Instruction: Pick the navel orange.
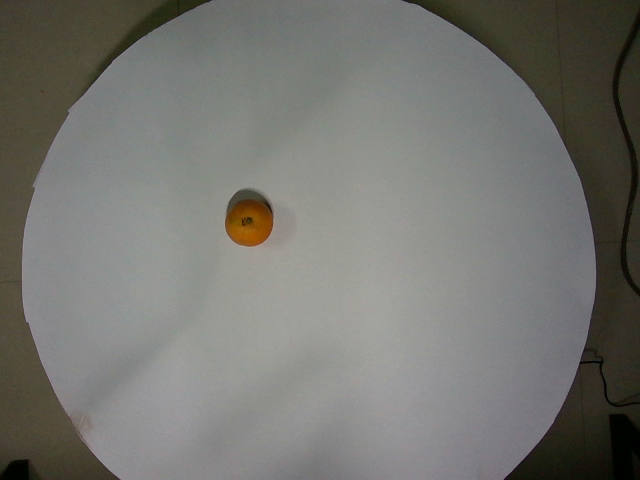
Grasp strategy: vertical